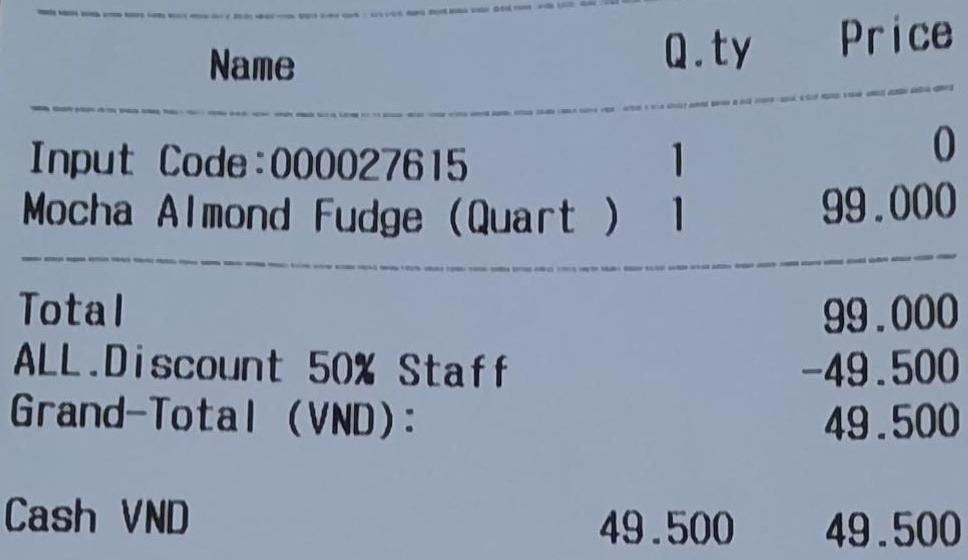
<table>
<tr>
<th>Name</th>
<th>Q.ty</th>
<th>Price</th>
</tr>
<tr>
<td>Input Code:000027615</td>
<td>1</td>
<td>0</td>
</tr>
<tr>
<td>Mocha Almond Fudge (Quart )</td>
<td>1</td>
<td>99.000</td>
</tr>
</table>

Total 99.000
ALL.Discount 50% Staff -49.500
Grand-Total (VND): 49.500

Cash VND 49.500 49.500